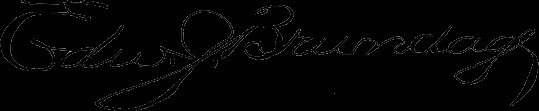
Signature of: edward j brundage